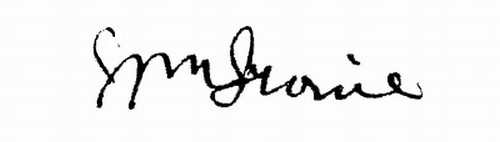
Signature of: william irvine